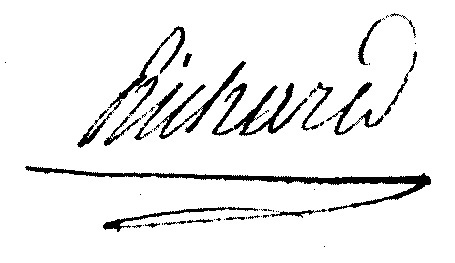
Signature of: joseph antoine richard